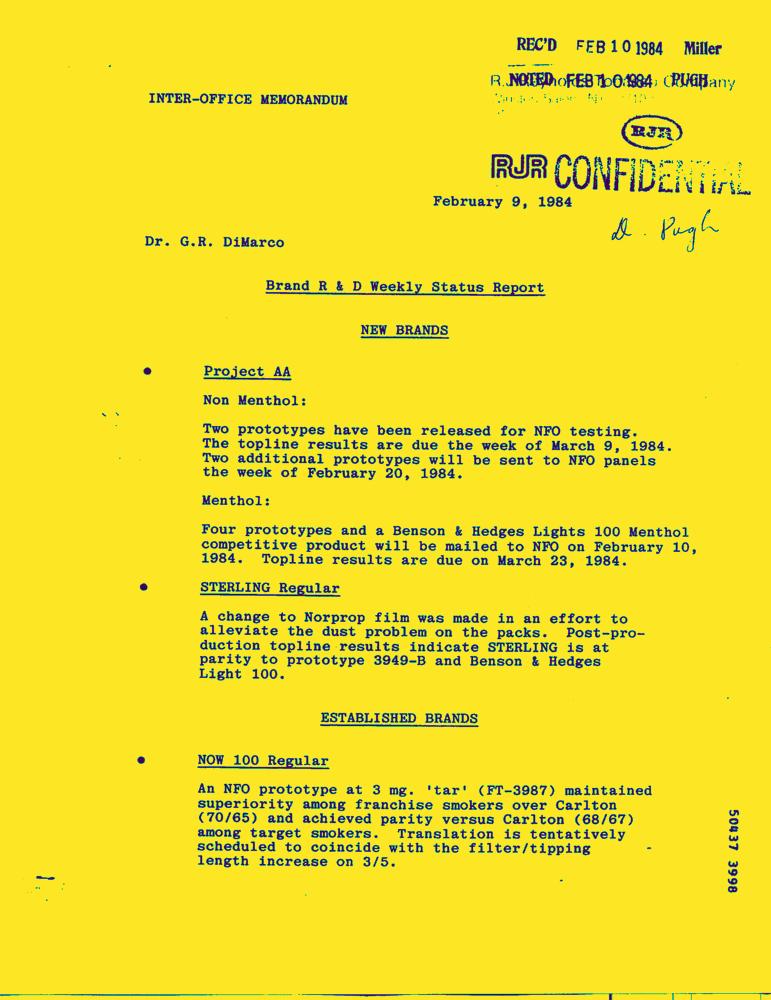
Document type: Letter-Doc